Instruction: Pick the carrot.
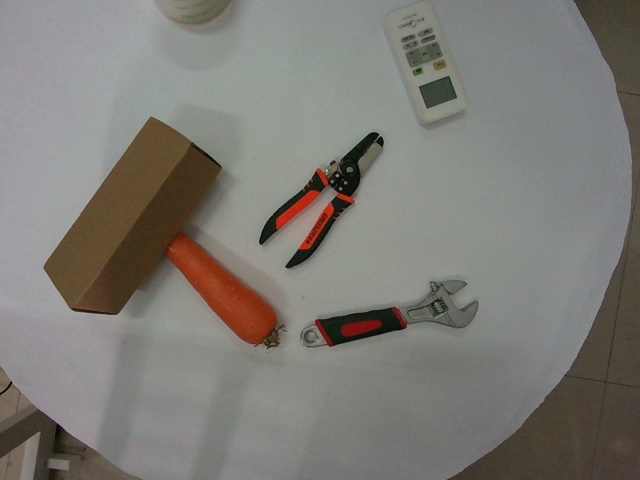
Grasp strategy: vertical